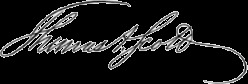
Signature of: thomas a scott